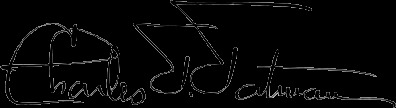
Signature of: charles t tatman